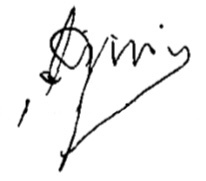
Signature of: enrique adolfo jiménez